Question: What was observed in the imaging?
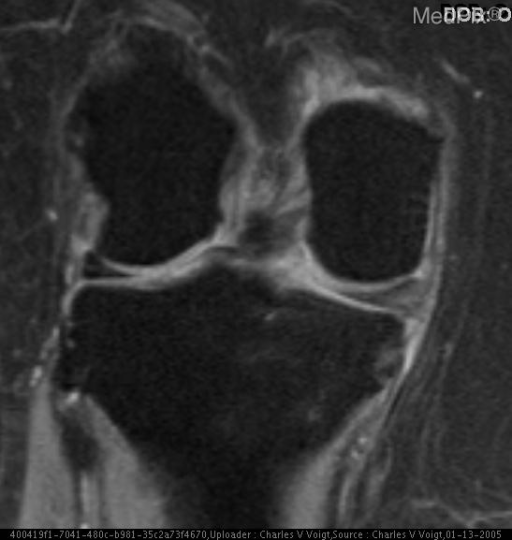
Answer: The imaging shows AP radiograph and Proton Density Fat Saturation (PD FS) knee MR from 2002 showing calcific deposits within the lateral collateral ligament (LCL). More recent imaging from 2005 showed resolution of calcium deposits. Right Knee 3 years later.